Question: Describe the condition in detail:
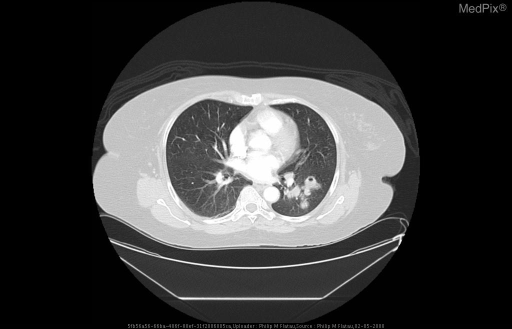
Answer: The disease is discussed as: NOTE:  Please EDIT the CATEGORY and LOCATION - Above

You may use the template below - or [Clear] for a blank page.

Lesions/Condition: Cryptococcal Pneumonia

Cell  of  Origin: Cyptococcal Fungal Spores

WHO  Grade(s): n/a

Synonyms: Pulmonary Cryptococcosis

Associations/Predisposing  Factors: Immunocompromised state

Common  Locations: Lungs, CNS

Demographics: Individuals immunocompromised with T-cell deficiencies, HIV, transplant history, DM2, chronic steroid use

Gross Morphology: Fibrocaseating Granulomata

Histology: Cryptococcus Neoformans v. Grubii via bronchoscopy lavage/culture

Special  Stains: 1) Gomori's methenamine-silver nitrate stain, 2) Mucicarmine Stain – stains capsule

Gross  Appearance: n/a

Radiology: Multiple well defined pulmonary nodules

Prognosis  and  Treatment: Good for immunocompetent patients as described in this case. Treatment consists of oral antifungal therapy (Flucanozole) for 6months.